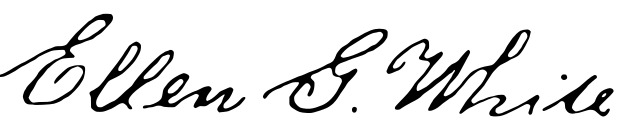
Signature of: ellen g white